Question: Can you provide the account number mentioned in the document?
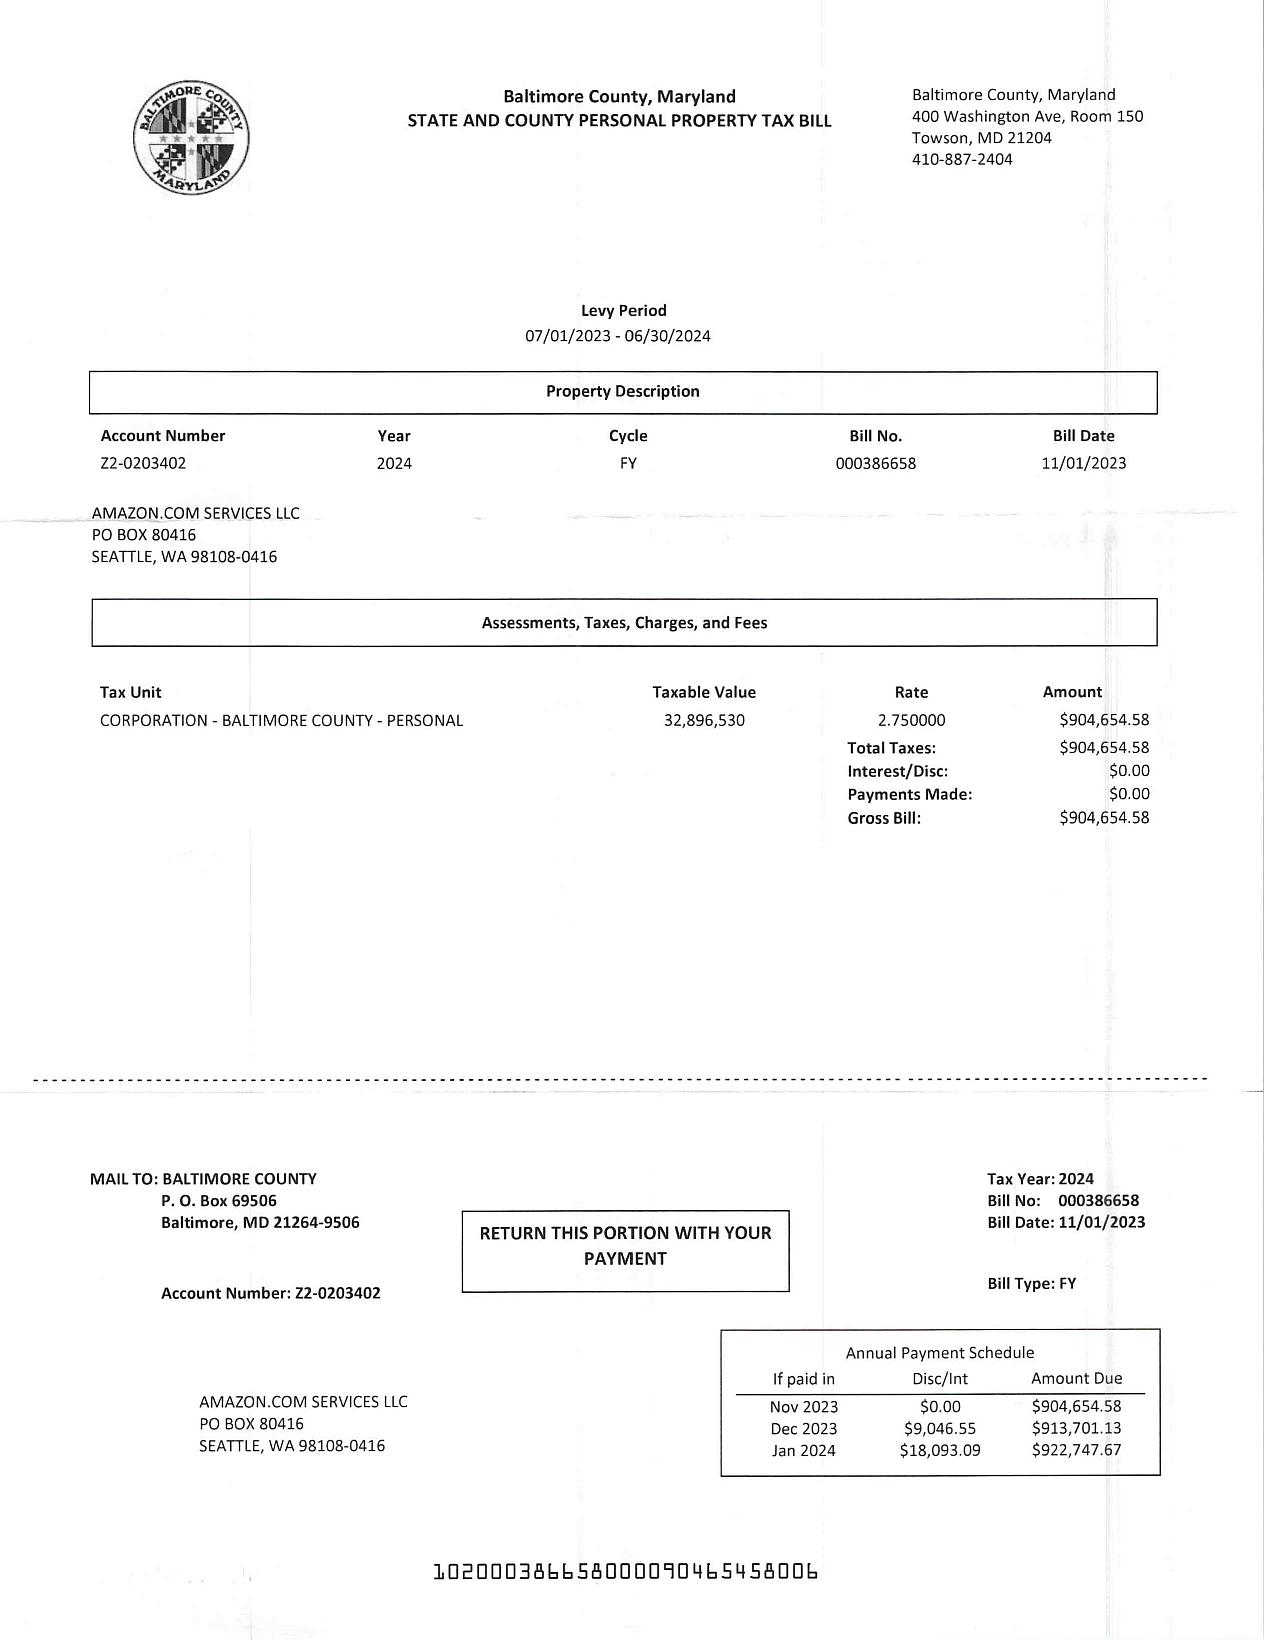
Answer: "Z2-0203402"